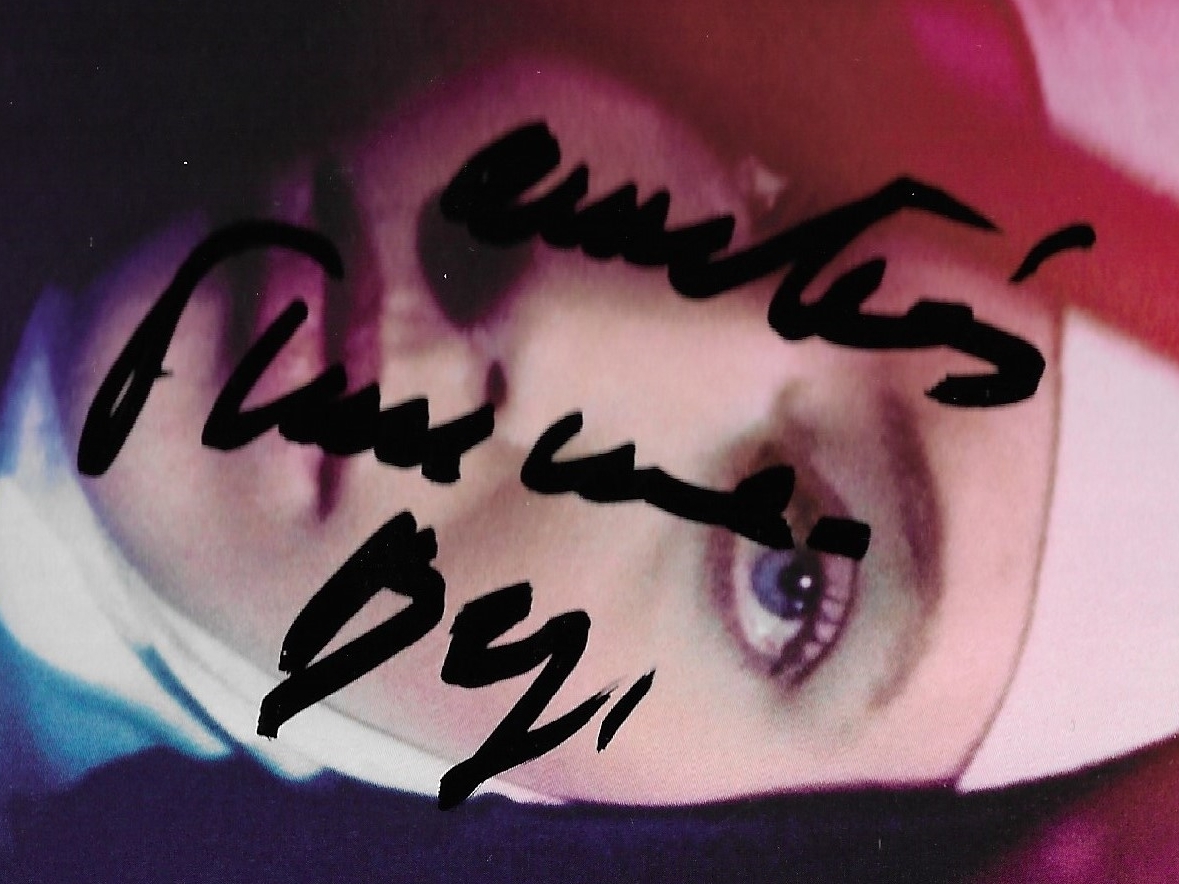
Signature of: francine bergé